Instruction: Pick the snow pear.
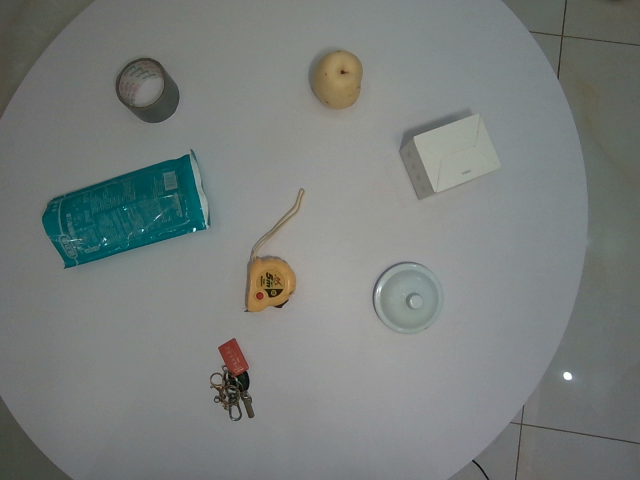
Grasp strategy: vertical